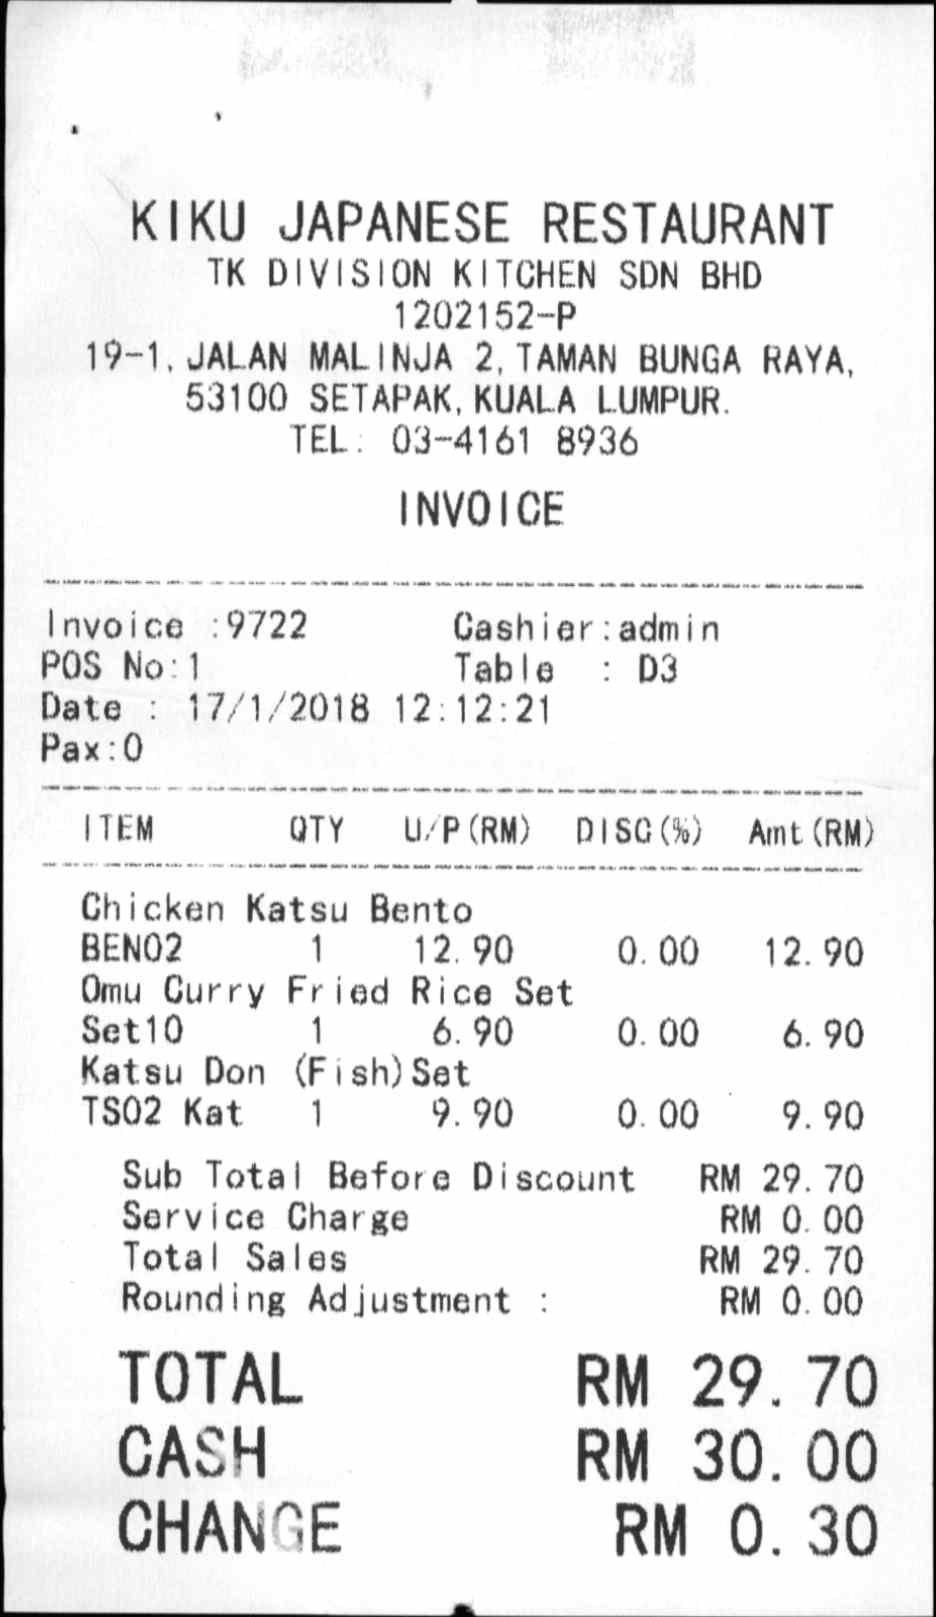
KIKU JAPANESE RESTAURANT
TK DIVISION KITCHEN SDN BHD
1202152-P
19-1, JALAN MALINJA 2, TAMAN BUNGA RAYA,
53100 SETAPAK, KUALA LUMPUR
TEL . 03-4161 8936
INVOICE
INVOICE: 9722
CASHIER: ADMIN
POS NO: 1
TABLE: 03
DATE : 17/1/2018
12:12:21
PAX: 0
ITEM
QTY
U/P(RM)
DISG(%)
AMT(RM)
CHICKEN KATSU BENTO
BEN02
1
12.90
0.00
12.90
OMU CURRY FRIED RICE SET
SET10
1
6.90
0.00
6.90
KATSU DON (FISH)SET
TS02 KAT
1
9.90
0.00
9.90
SUB TOTAL BEFORE DISCOUNT
RM 29.70
SERVICE CHARGE
RM 0.00
TOTAL SALES
RM 29.70
ROUNDING ADJUSTMENT
RM 0.00
TOTAL
RM 29.70
CASH
RM 30.00
CHANGE
RM 0.30